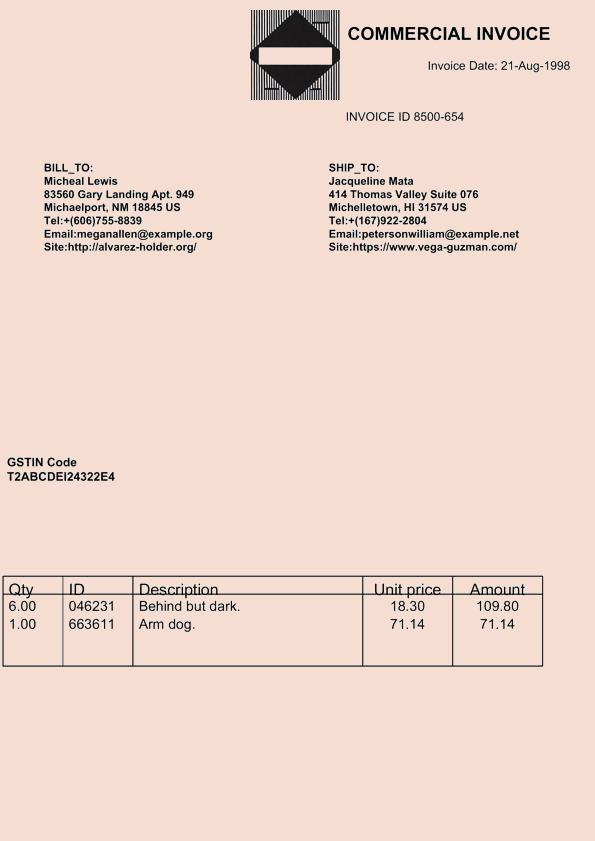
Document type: Invoice